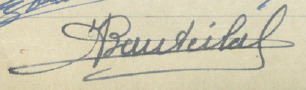
Signature of: joseph bouteila